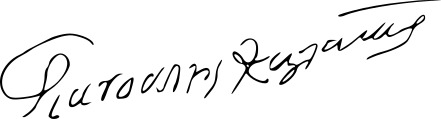
Signature of: yannoulis chalepas